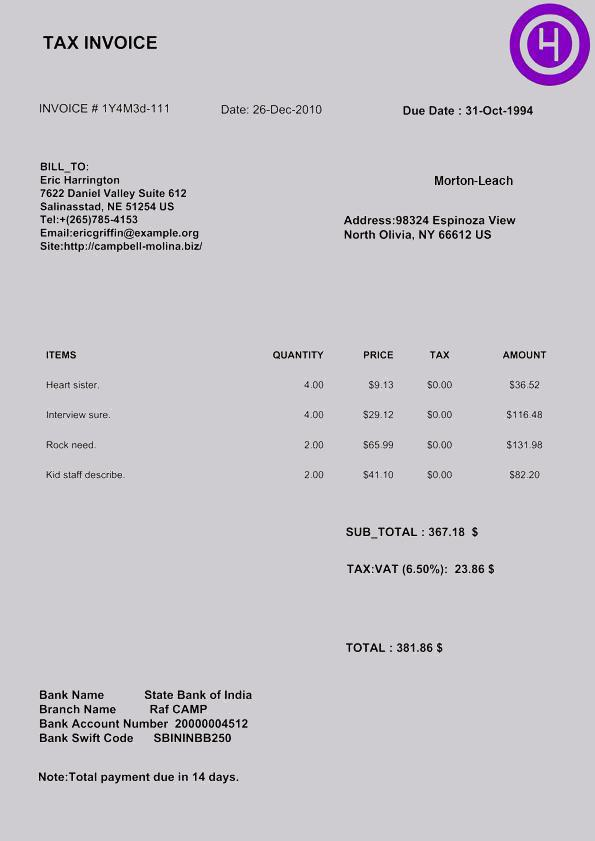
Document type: Invoice